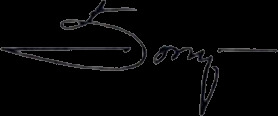
Signature of: vasily bochkaryov